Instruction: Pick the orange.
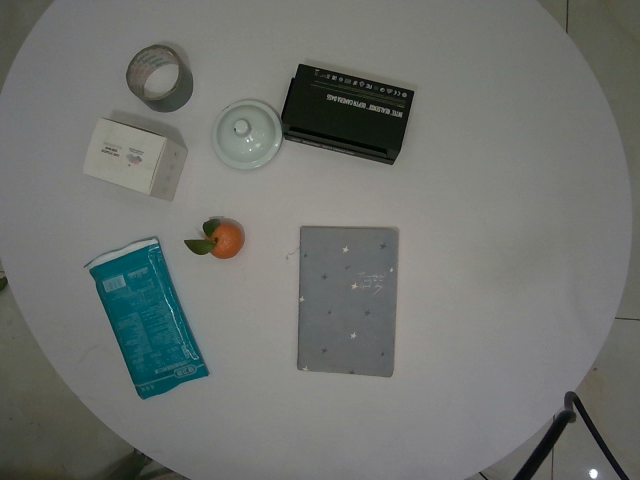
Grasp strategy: vertical